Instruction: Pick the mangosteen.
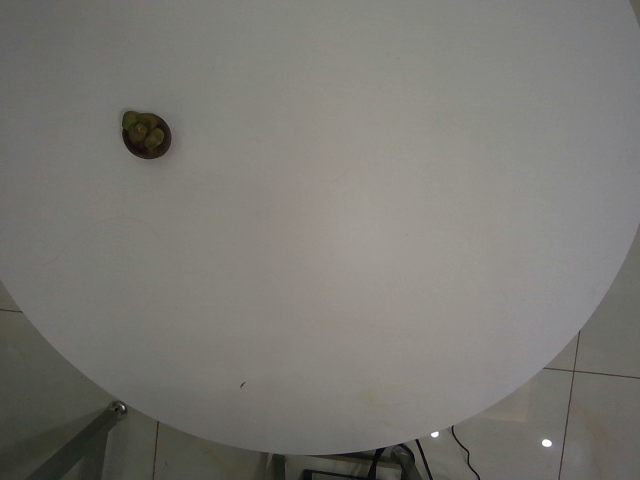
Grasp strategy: vertical